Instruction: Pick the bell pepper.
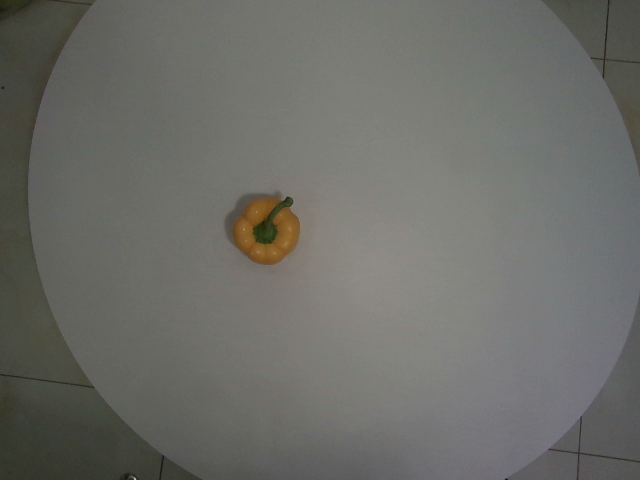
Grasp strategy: vertical